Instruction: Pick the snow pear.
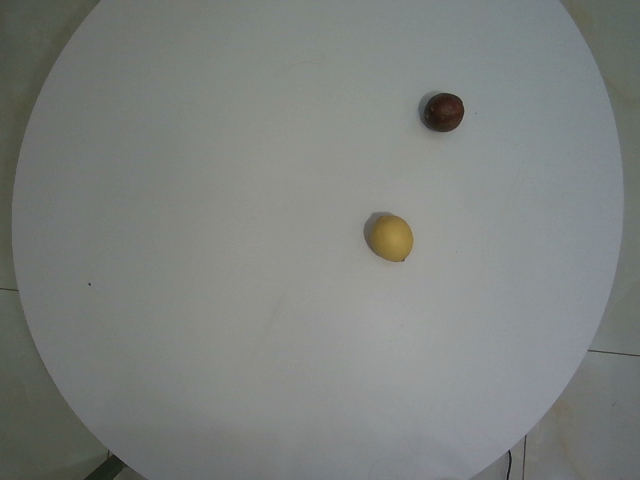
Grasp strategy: vertical